Question: How does the patient history play a role?
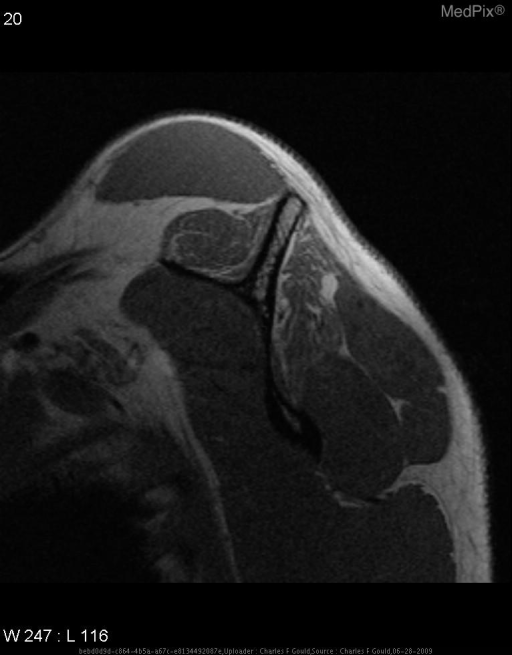
Answer: The patient's history of 33 y.o. man with right shoulder pain and decreased range of motion.  No history of trauma or overuse. is key in understanding the case.